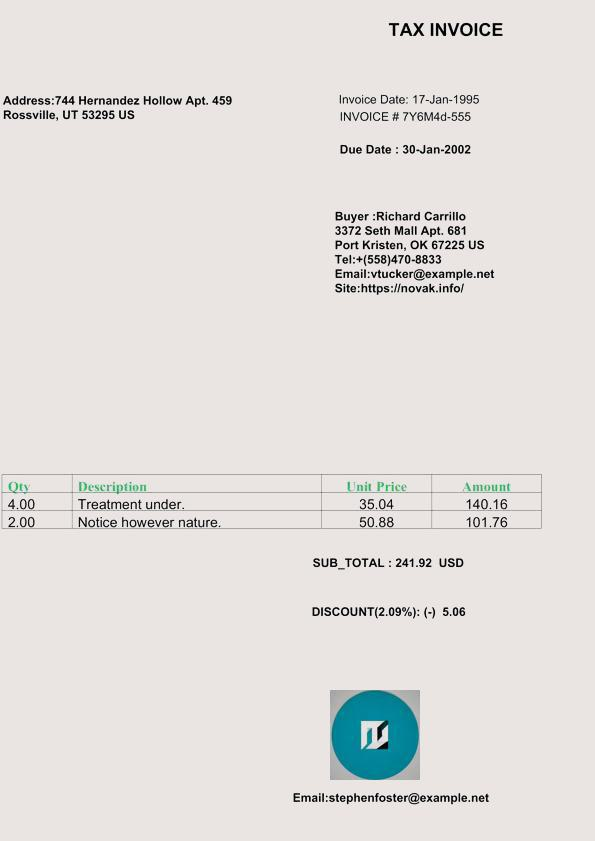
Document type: Invoice